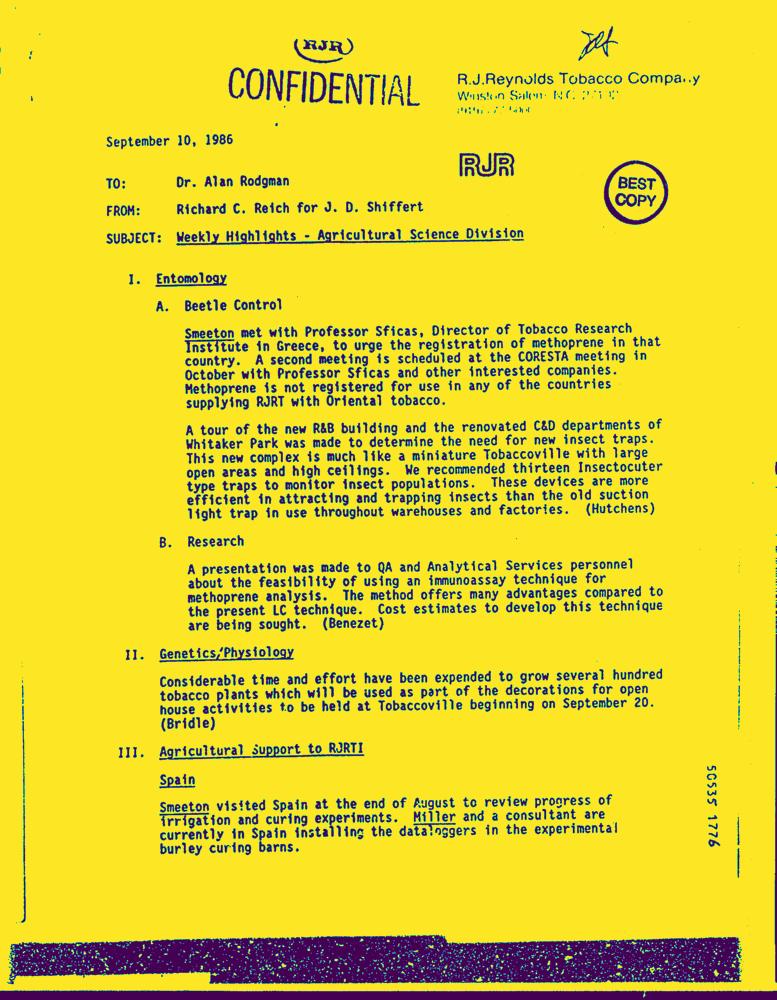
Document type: Letter-Doc